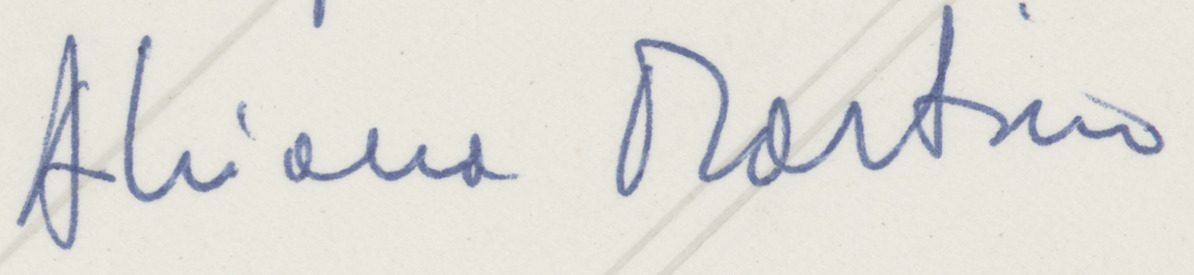
Signature of: adriana martino